Question: What is the assessed value of the property as noted in the document?
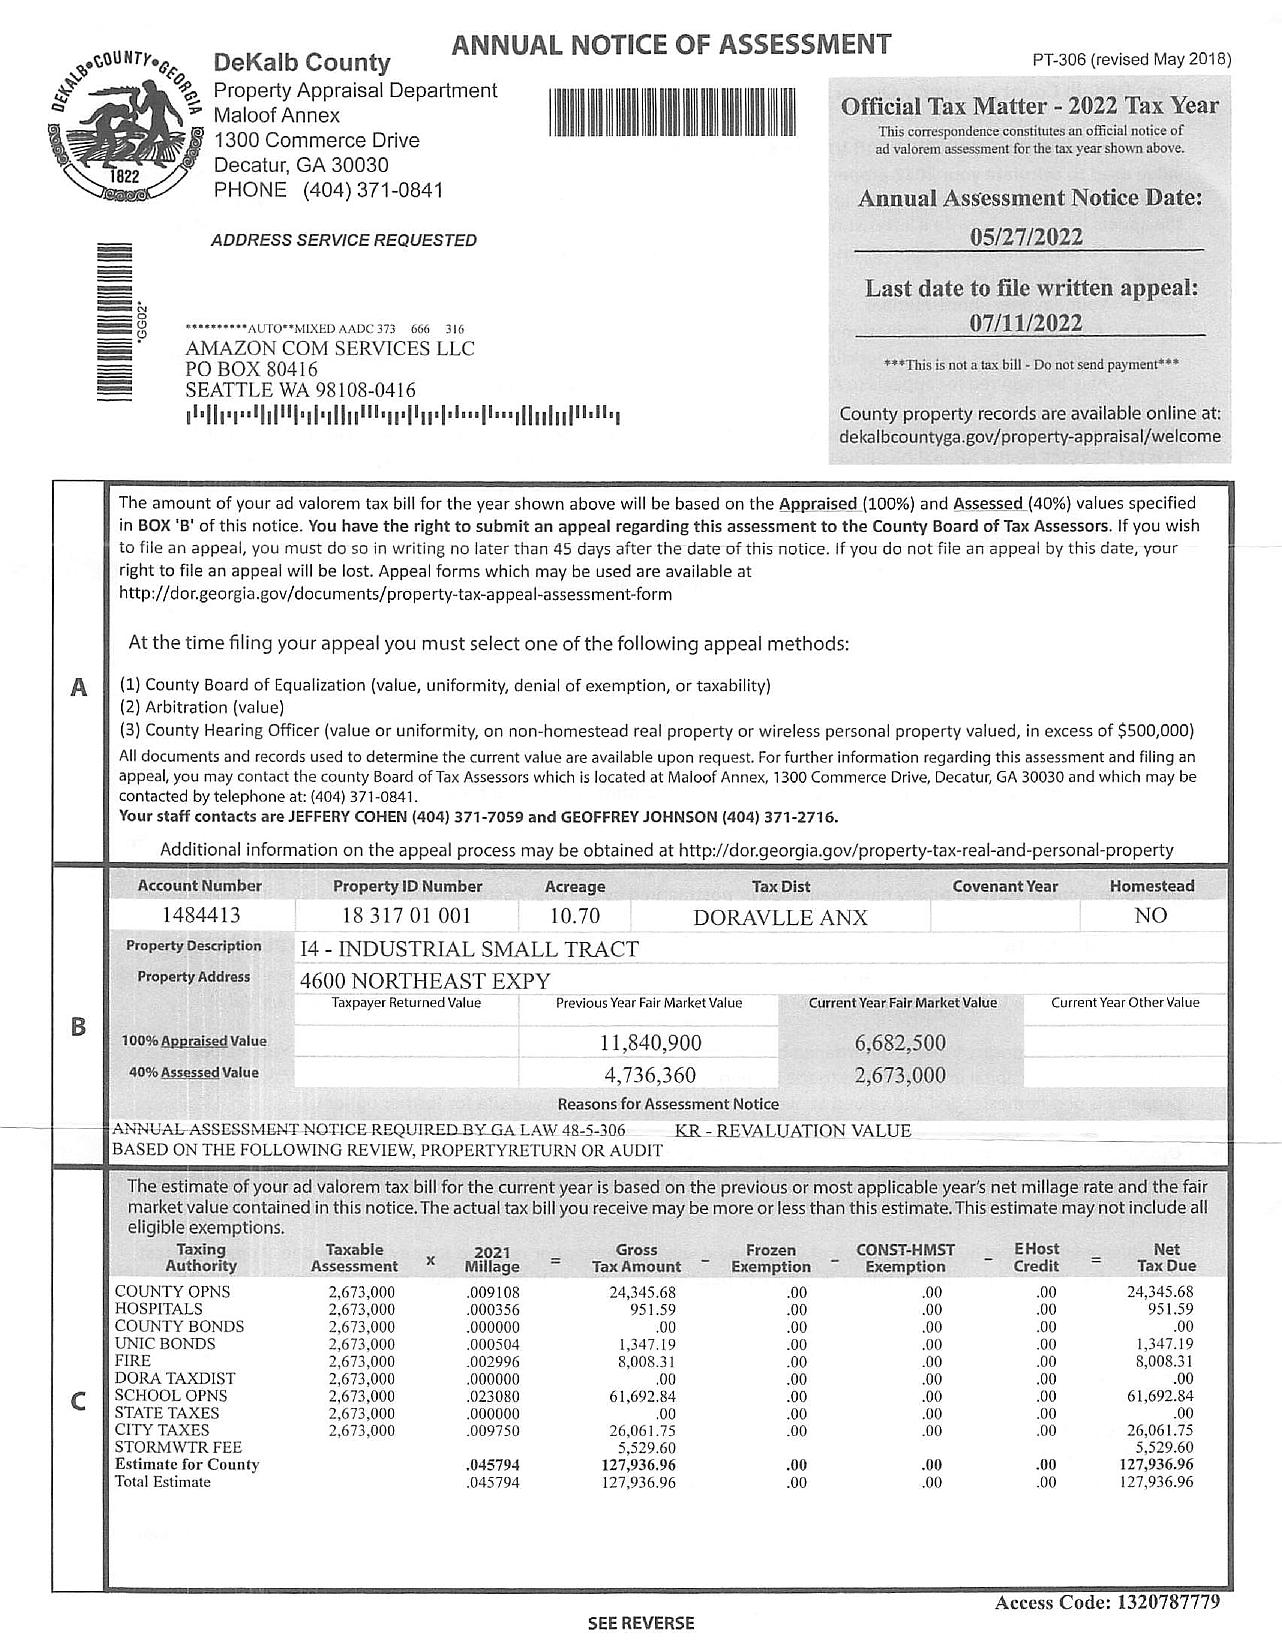
Answer: "2,673,000"